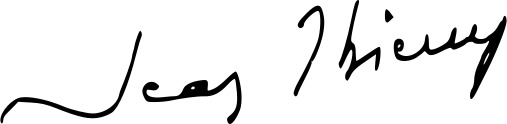
Signature of: jean thierry